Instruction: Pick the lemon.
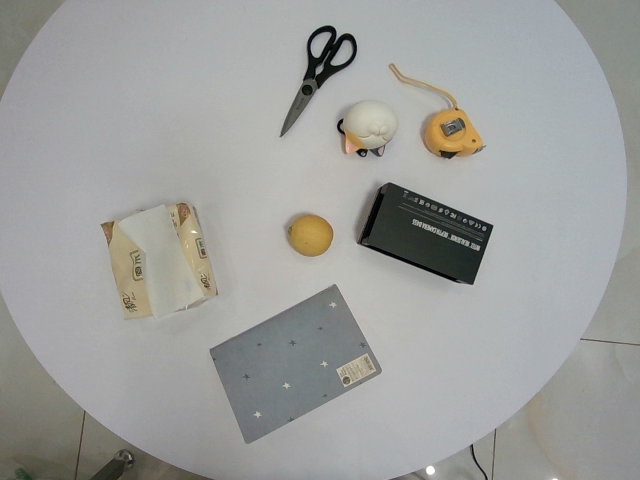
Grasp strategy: vertical